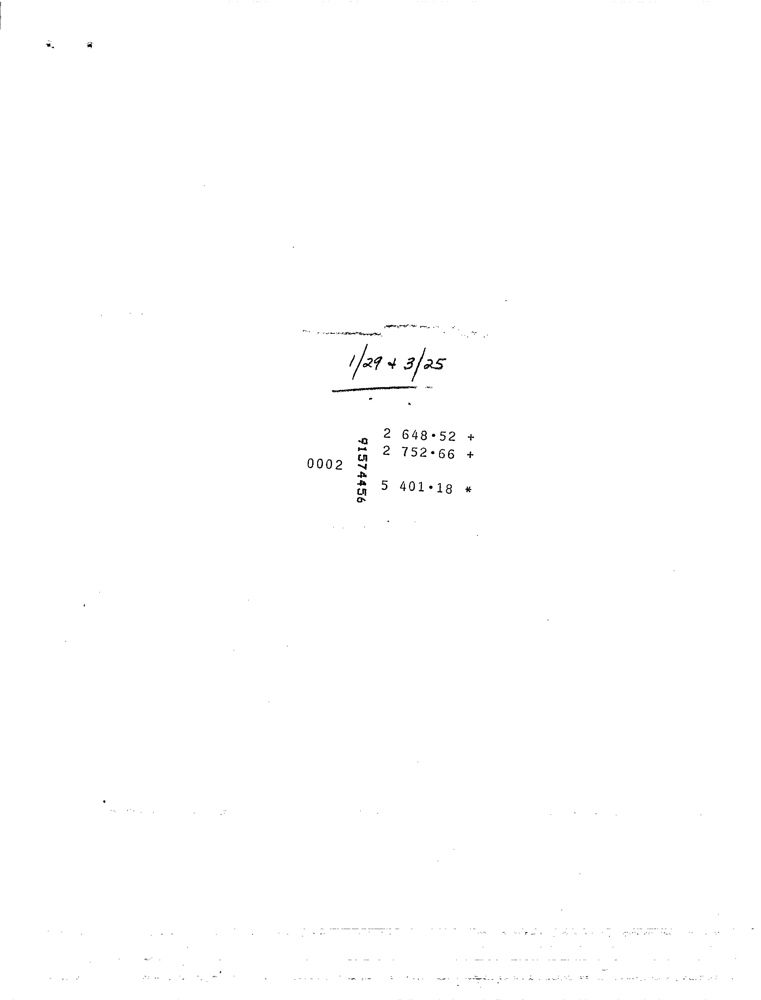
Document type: Invoice